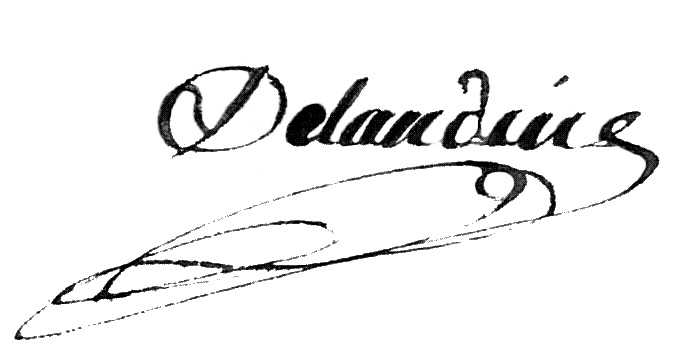
Signature of: antoine françois delandine